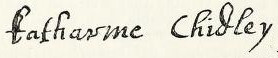
Signature of: katherine chidley